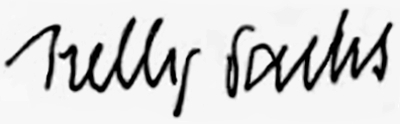
Signature of: nelly sachs